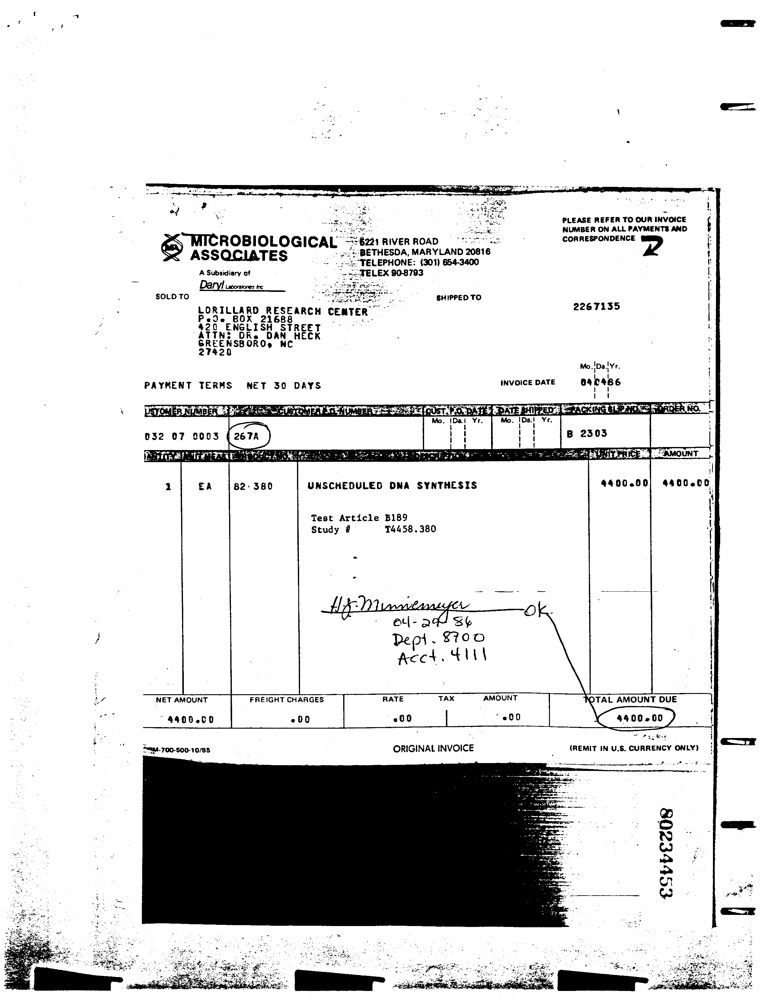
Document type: Invoice